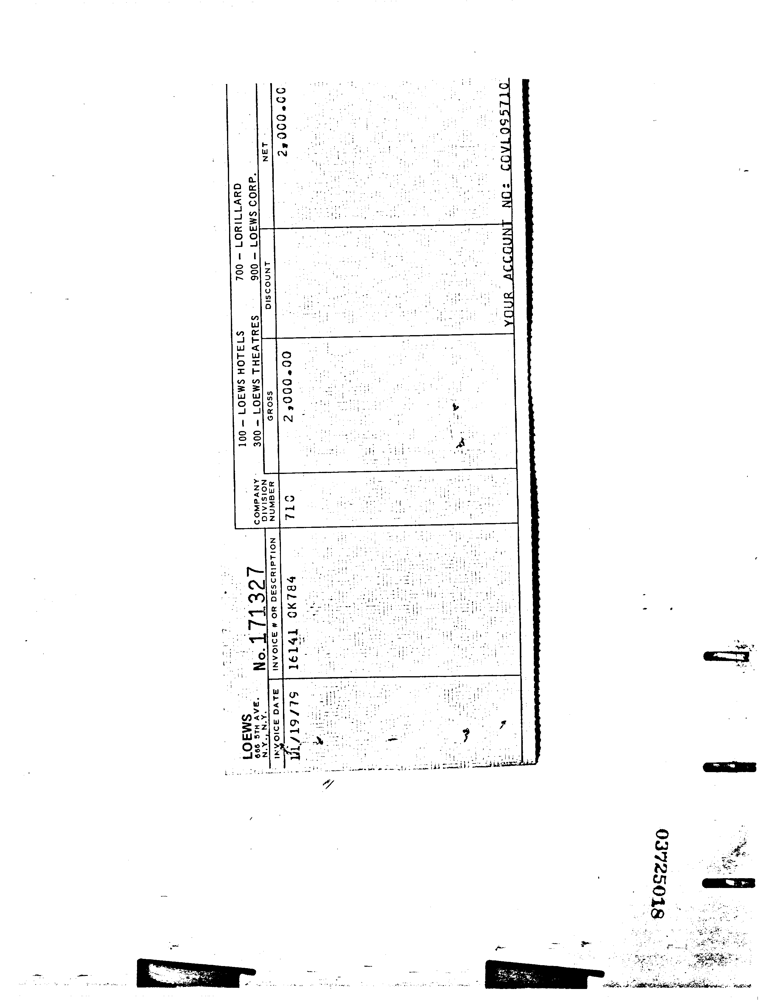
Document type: Invoice